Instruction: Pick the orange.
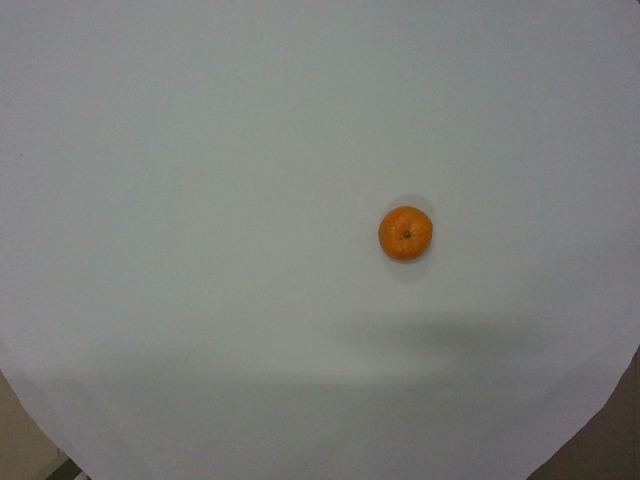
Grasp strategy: vertical